Question: What is the suspected problem?
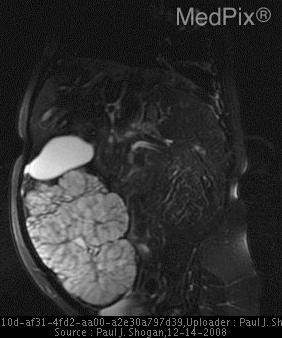
Answer: The findings suggest AP radiograph of the chest and abdomen demonstrates hypoinflated lungs, with a markedly distended abdomen.
AP radiograph of the chest and abdomen demonstrates centrally placed loops of bowel, with prominent hepatic and renal shadows.
Cross table lateral radiograph demonstrates anteriorly displaced loops of bowel with a posterior abdominal mass.  Hypoinflated lung volumes are also seen.
Longitudal sonographic image through the right lobe of the liver reveals periportal heterogeneity, consistent with early hepatic fibrosis. No hepatic masses are seen.  An enlarged hyperechoic right kidney is partially shown with loss of the corticomedullary differentiation.
Sonographic images through the kidneys reveals enlarged hyperechoic kidneys with loss of the corticomedullary differentiation.  The right kidney measuring 16.6 cm and the left kidney measures 18.5 cm in greatest dimension.
MR images through the kidneys demonstrates a morphologically abnormal and markedly enlarged right kidney.  The patient is status-post left nephrectomy.  Mild hepatosplenomegaly is also seen.. Coronal T2 fat-saturated weighted MR demonstrates a morphologically abnormal and markedly enlarged right kidney.  The patient is status-post left nephrectomy.. The patient might have a history of 2 day old male with abdominal distention..